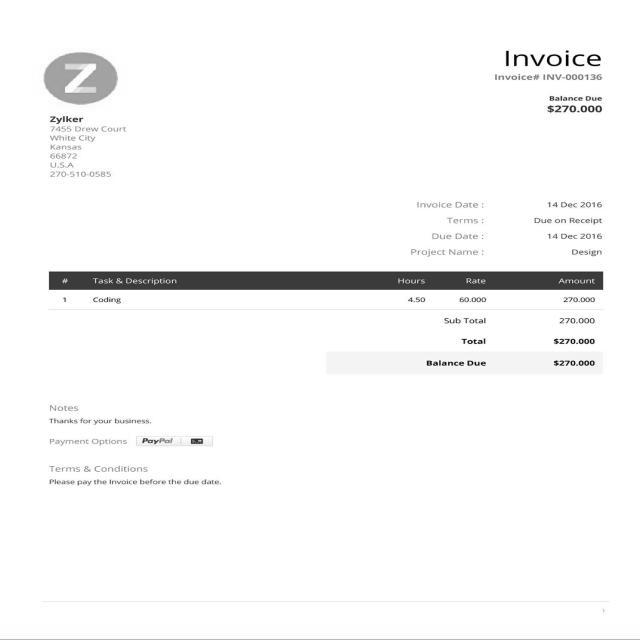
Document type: Invoice